Question: What is the main concern?
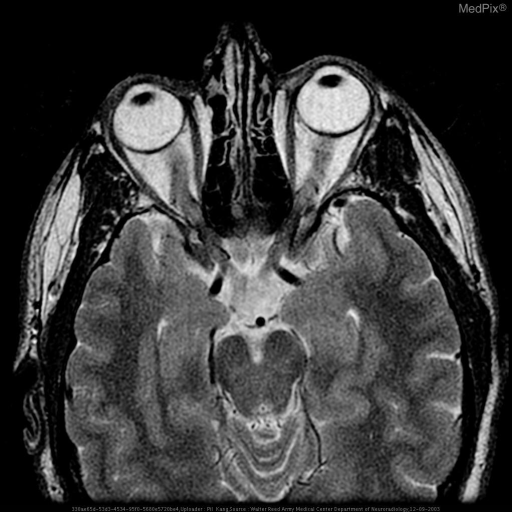
Answer: The findings suggest Multiple axial MR images demonstrate enlarged optic nerves bilaterally, with stranding of intraconal fat, with avid enhancement of the optic nerves and the surrounding intraconal fat bilaterally on the post-contrast T1-weighted images with fat-suppression, without fusiform enlargement of the nerves or tram-track-like enhancement seen in optic glioma or optic nerve meningioma, respectively.

MR images of the brain (not shown) demonstrated no other abnormalities.. Multiple axial MR images demonstrate enlarged optic nerves bilaterally, with stranding of intraconal fat, with avid enhancement of the optic nerves and the surrounding intraconal fat bilaterally on the post-contrast T1-weighted images with fat-suppression, without fusiform enlargement of the nerves or tram-track-like enhancement seen in optic glioma or optic nerve meningioma, respectively.

MR images of the brain (not shown) demonstrated no other abnormalities.. The patient might have a history of 49 y.o. white man who had an acute onset of bilateral decreased visual acuity..